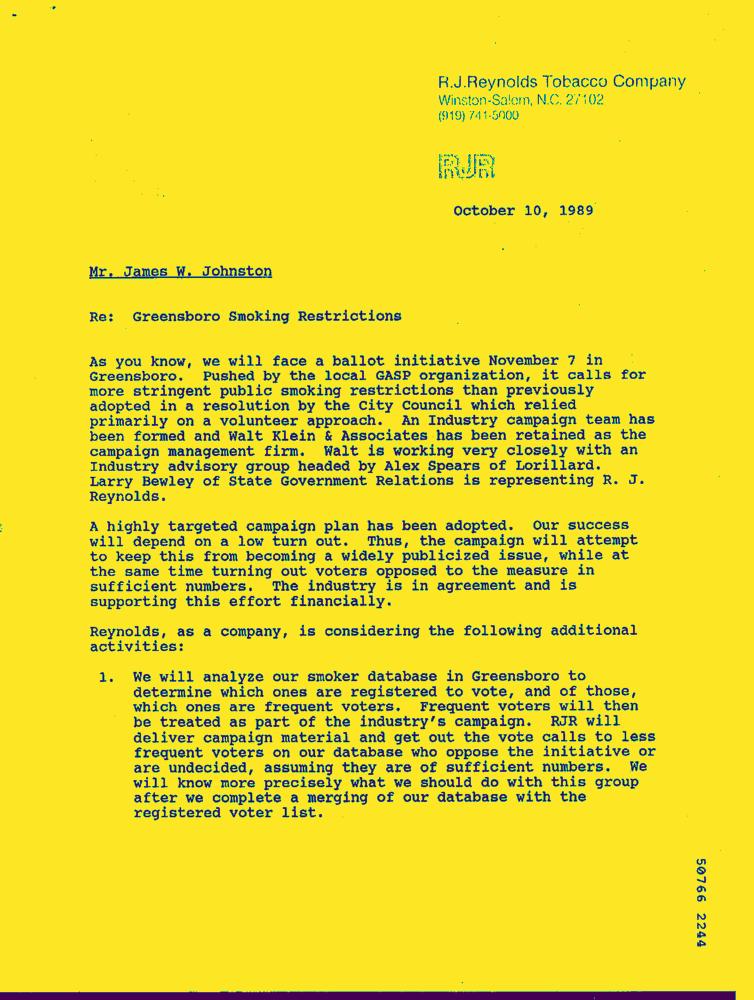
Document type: Letter-Doc